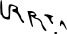
Signature of: vicente urrabieta